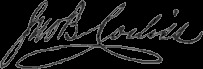
Signature of: john blaisdell corliss